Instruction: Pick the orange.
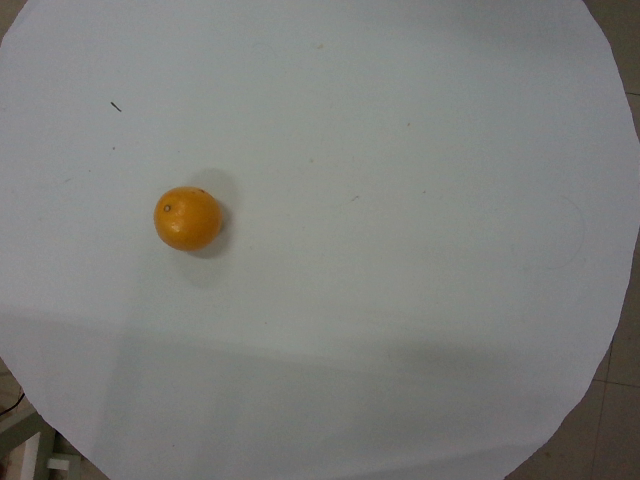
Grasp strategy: vertical